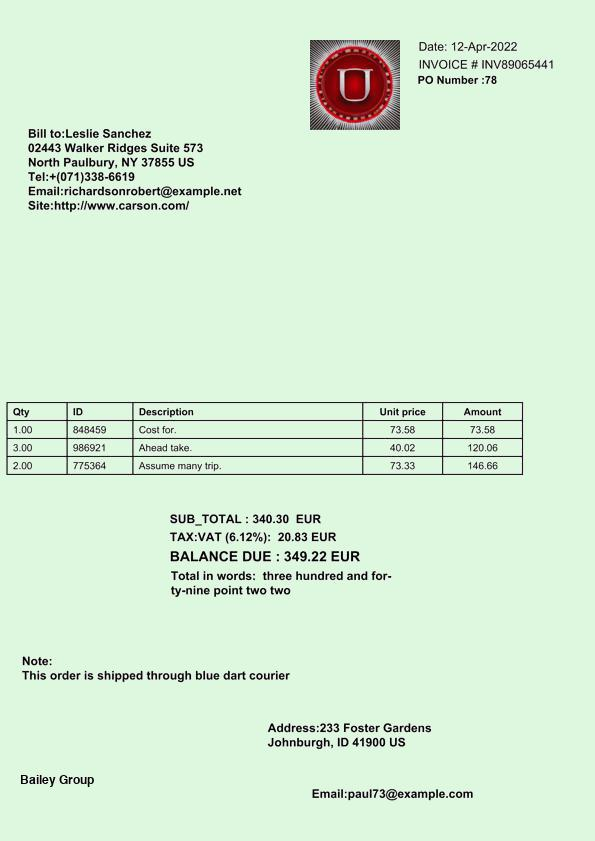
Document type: Invoice